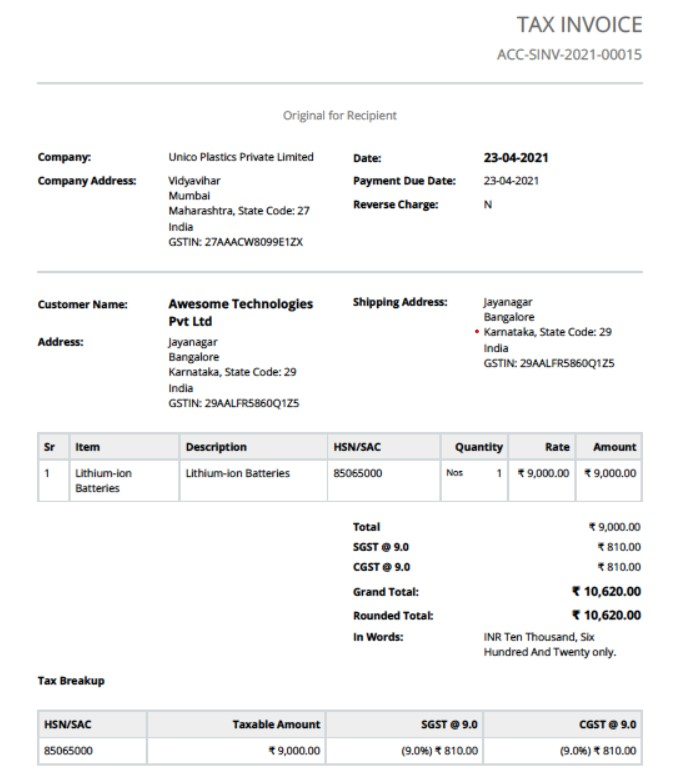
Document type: Invoice